Question: How does the patient history play a role?
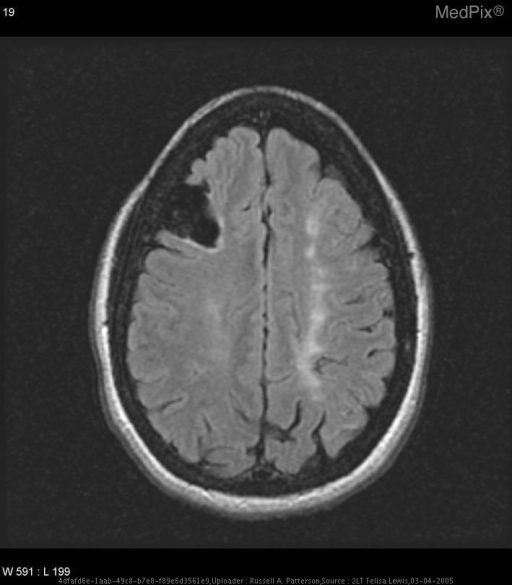
Answer: The patient's history of 36 y.o. African-American female with sickle cell anemia is key in understanding the case.